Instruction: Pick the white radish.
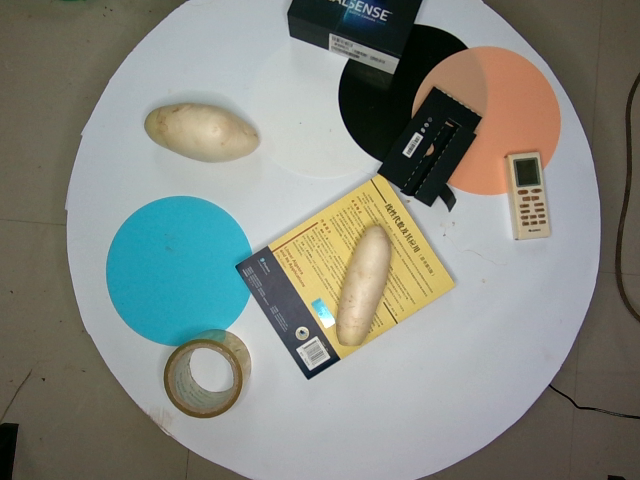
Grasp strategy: vertical